Retrieve the amount in words, amount in figures, name of the payee, date on the cheque, and the bank name from the image.
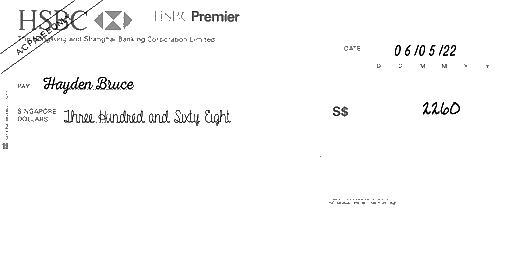
amt_in_words: Three Hundred and Sixty Eight
amt_in_figures: 2260
payee_name: Hayden Bruce
bank_name: HSBC
cheque_date: 06/05/22